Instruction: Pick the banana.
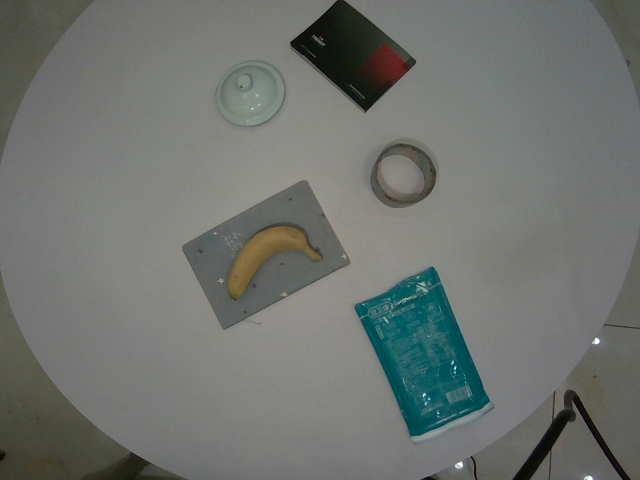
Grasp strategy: vertical